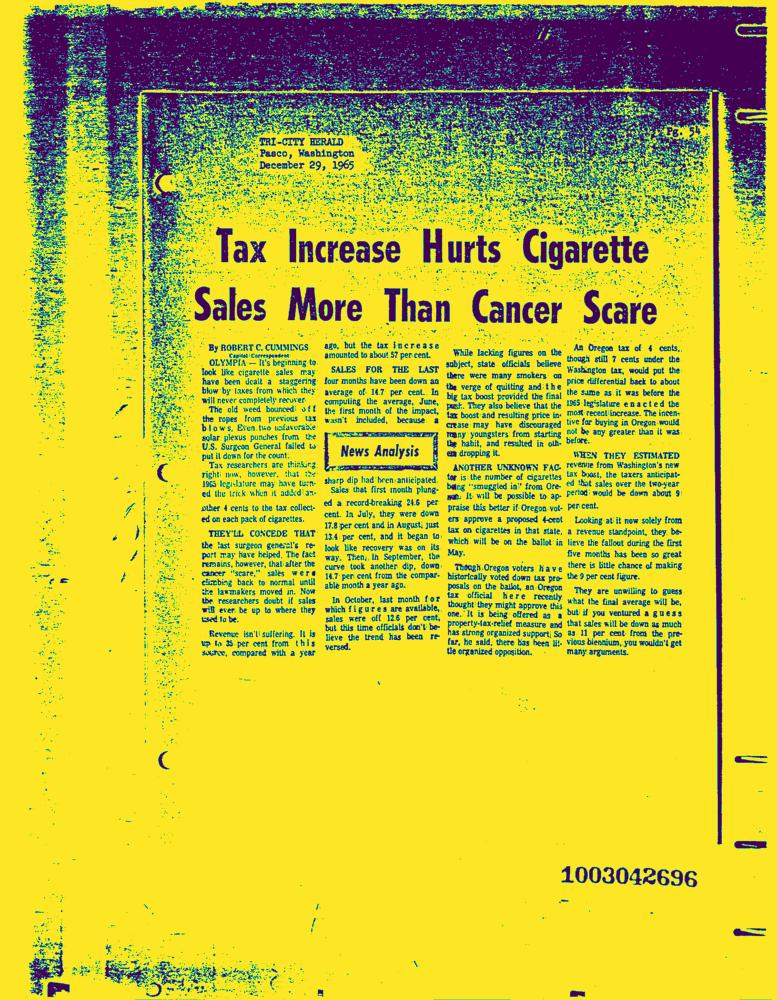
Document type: News-Article